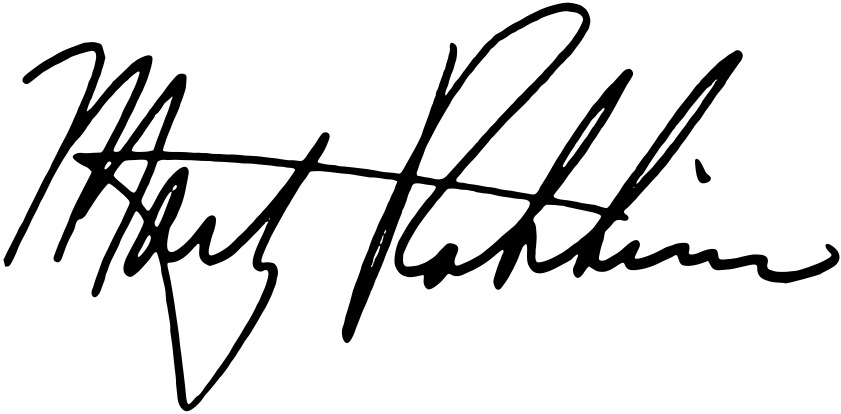
Signature of: marty robbins